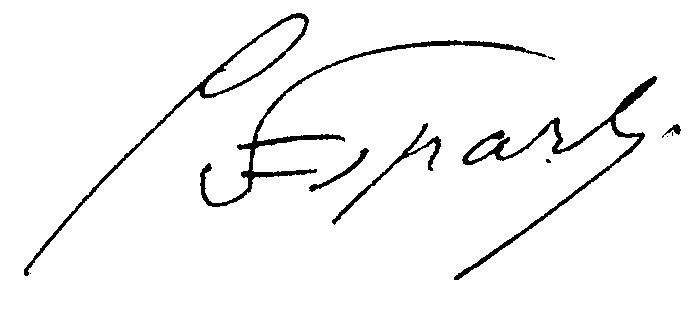
Signature of: georges d esparbès